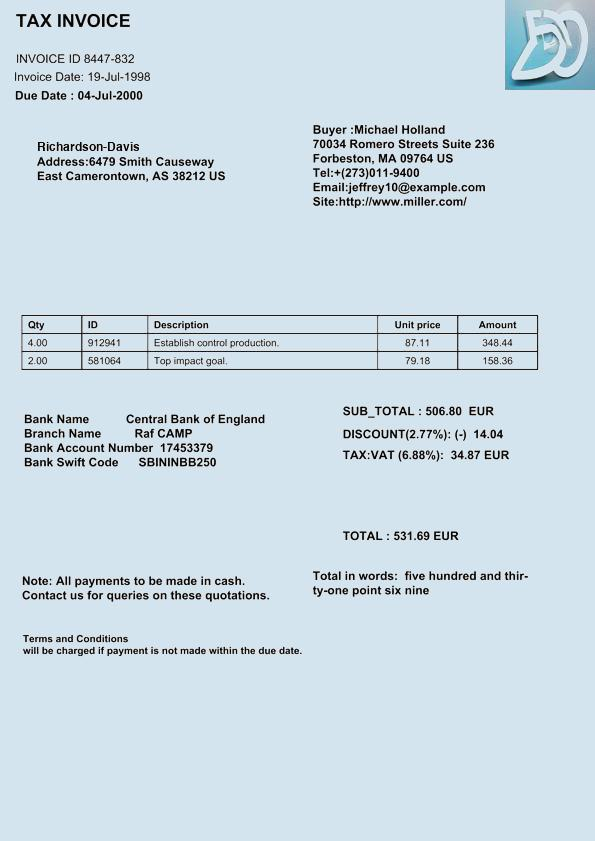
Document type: Invoice